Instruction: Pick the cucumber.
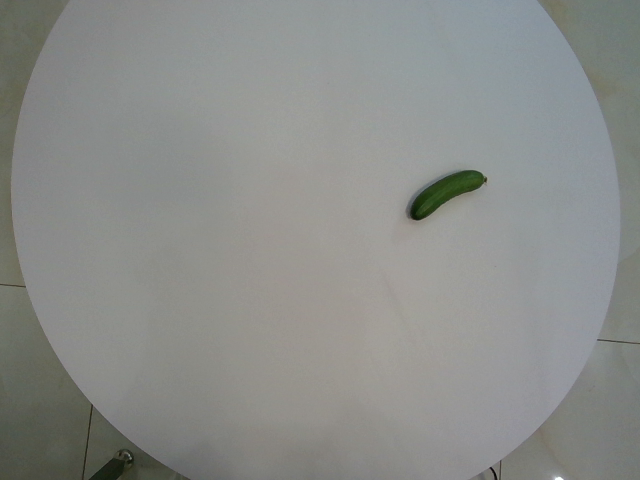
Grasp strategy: vertical